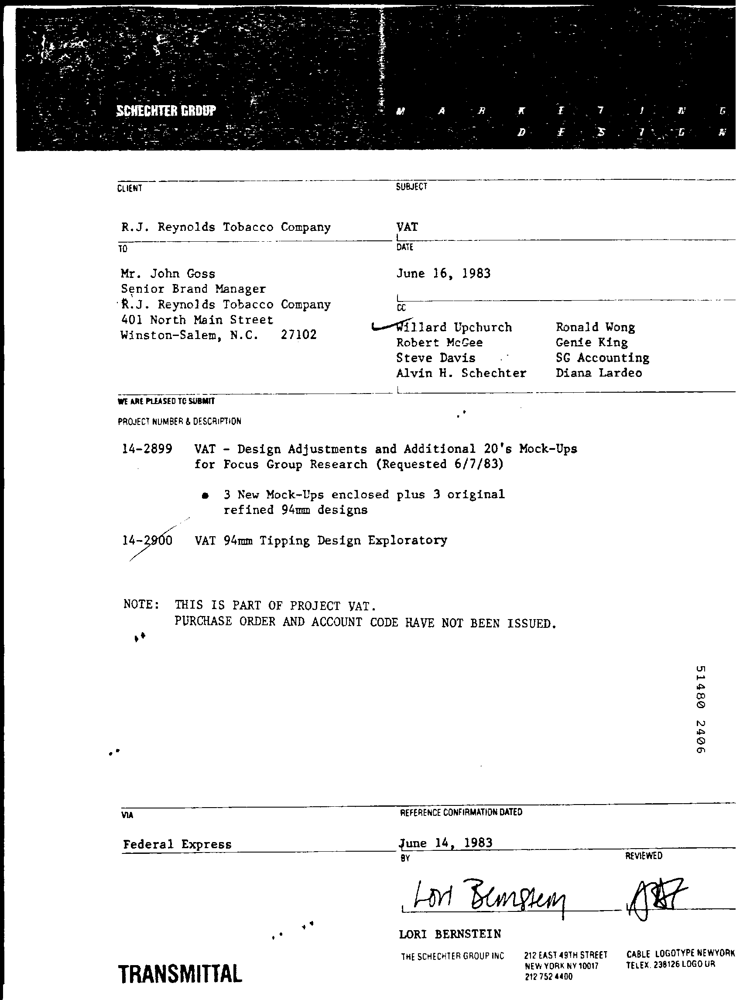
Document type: Invoice